Question: What do the imaging results show?
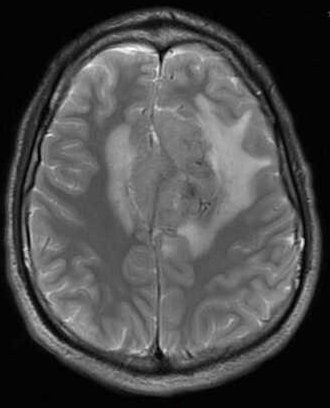
Answer: The imaging shows Large homogeneously enhancing lesion based in the dura of the falx, and pressing on the anterior cerebral hemisphere.  There is rightward mass effect on the falx as well as inferior displacement of the body of the corpus callosum with partial effacement of the third ventricle.  The mass looks extraaxial, but has intraaxial vasogengenic edema in frontal lobes surrounding the mass. Large homogeneously enhancing lesion based in the dura of the falx, and pressing on the anterior cerebral hemisphere.  There is rightward mass effect on the falx as well as inferior displacement of the body of the corpus callosum with partial effacement of the third ventricle.  The mass looks extraaxial, but has intraaxial vasogengenic edema in frontal lobes surrounding the mass..